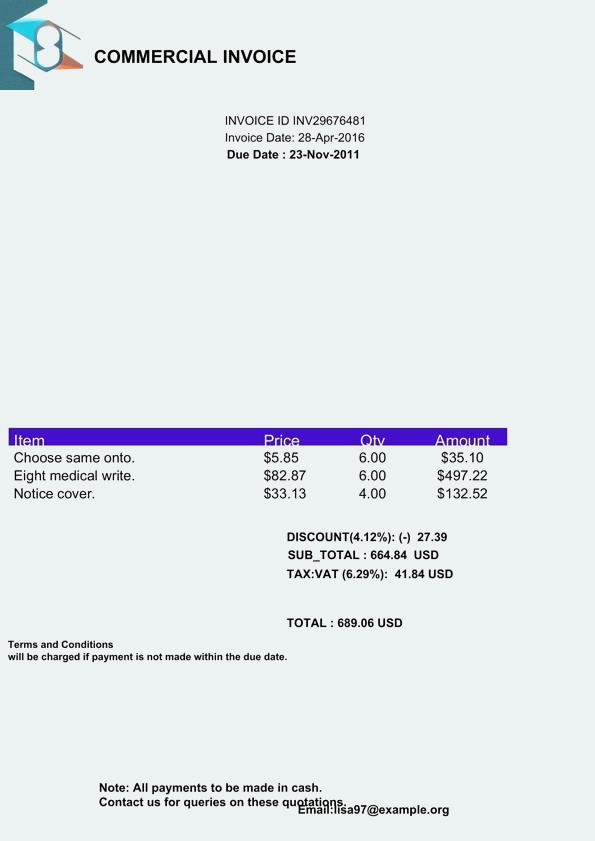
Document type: Invoice